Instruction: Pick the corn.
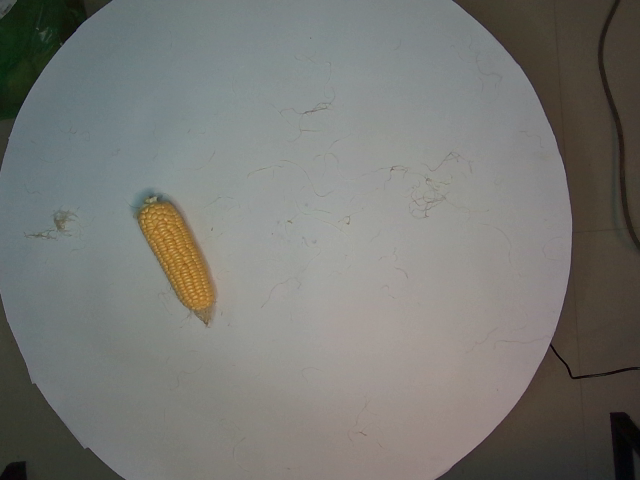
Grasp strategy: vertical